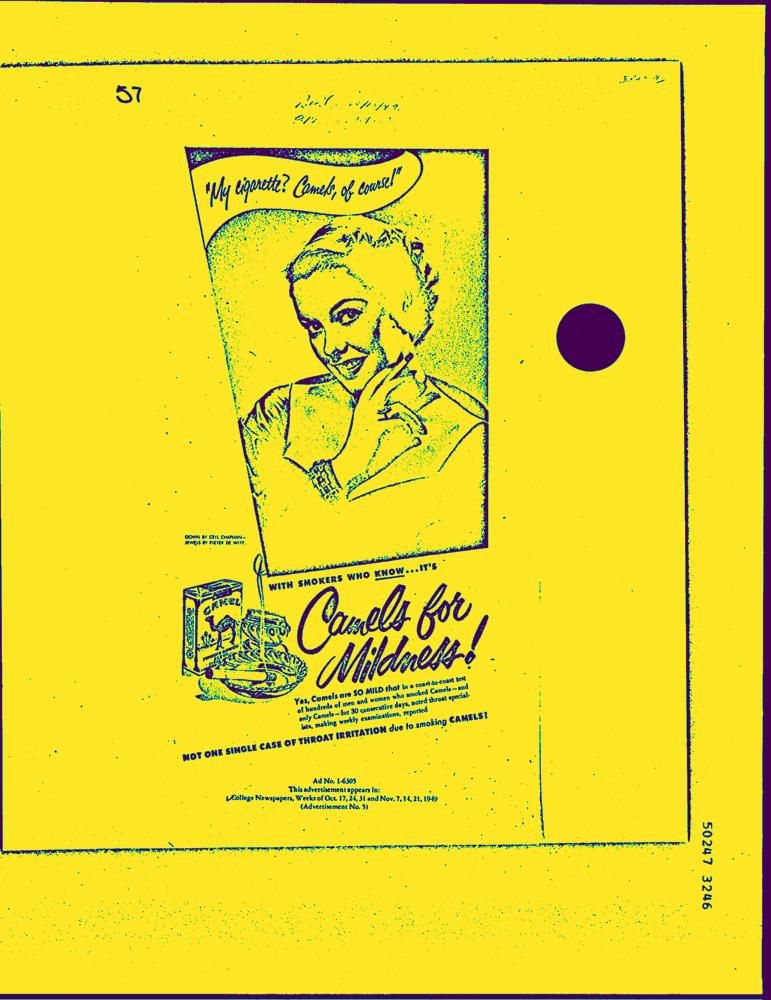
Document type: AD